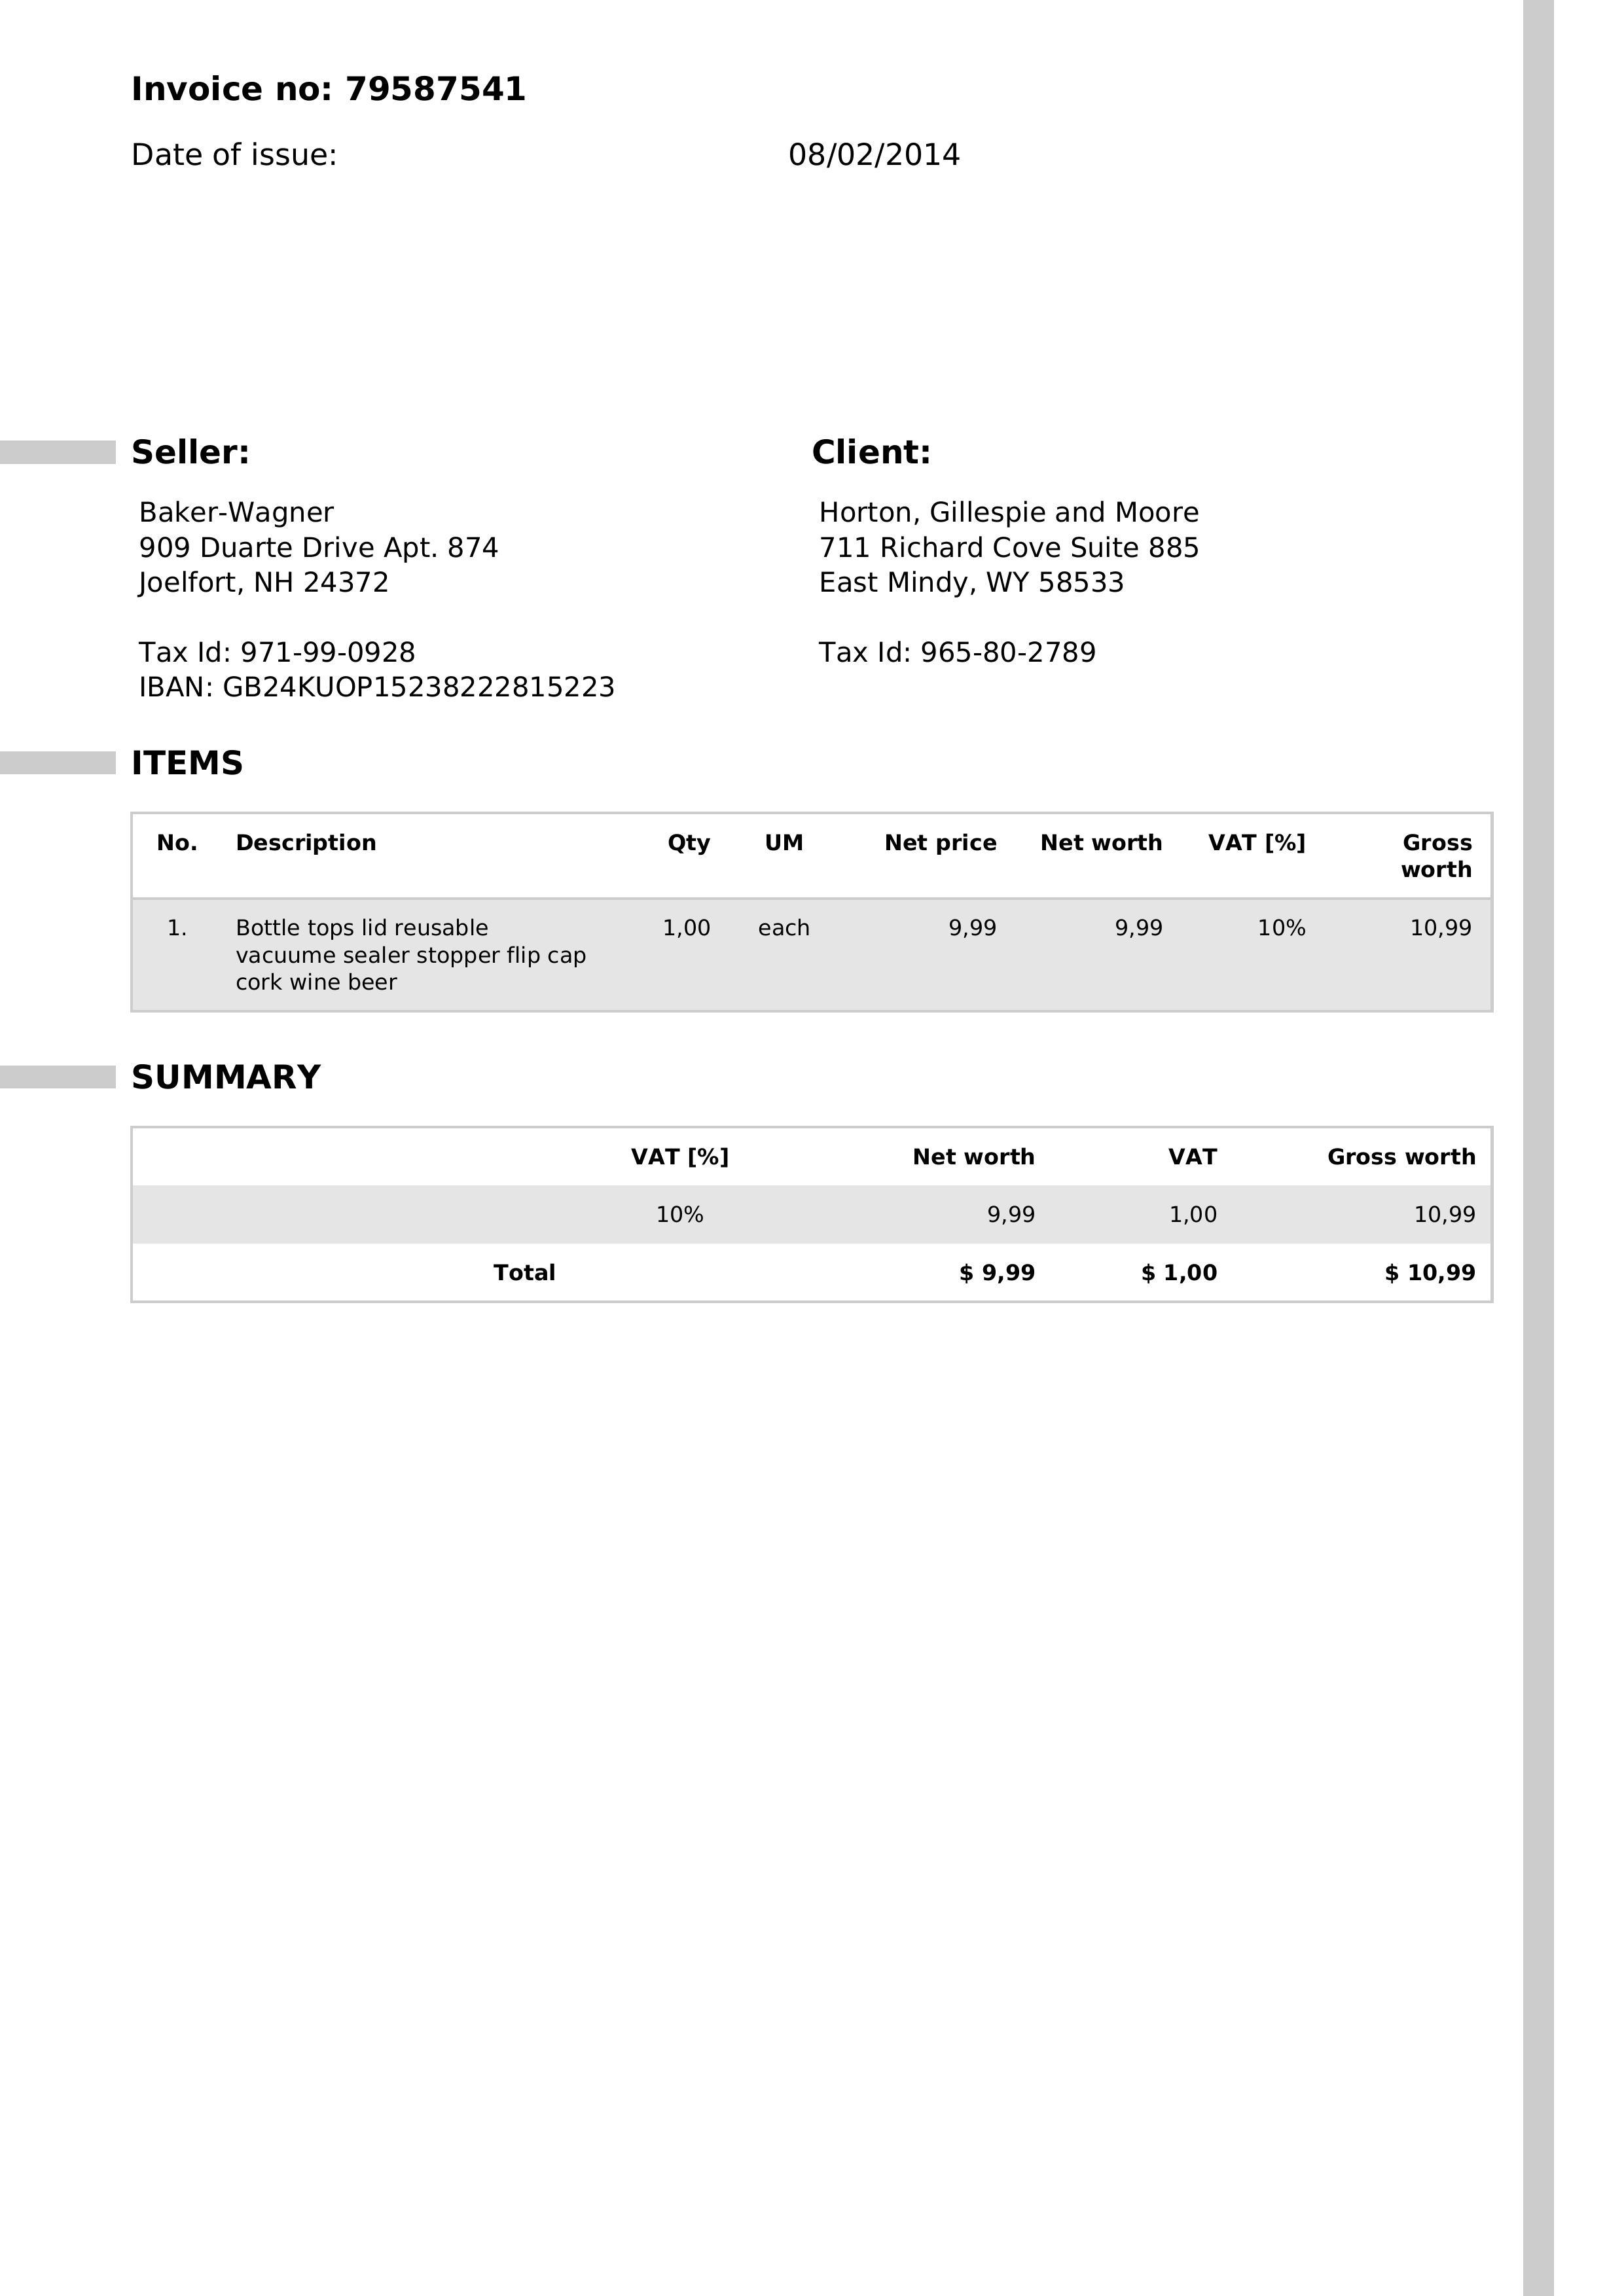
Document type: Invoice